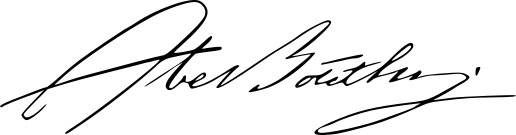
Signature of: abel botelho